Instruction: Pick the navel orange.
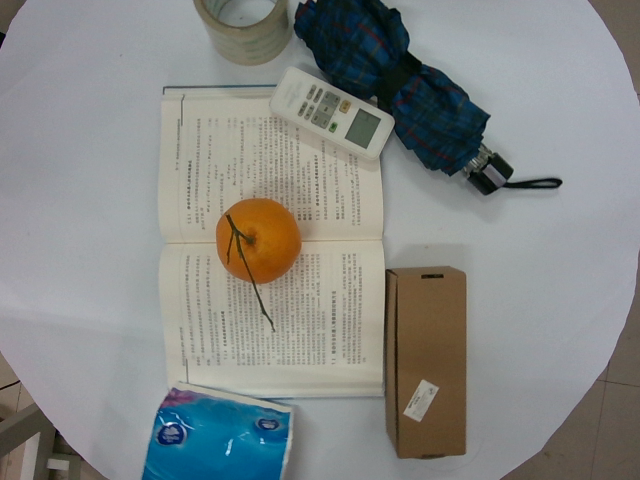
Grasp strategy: vertical